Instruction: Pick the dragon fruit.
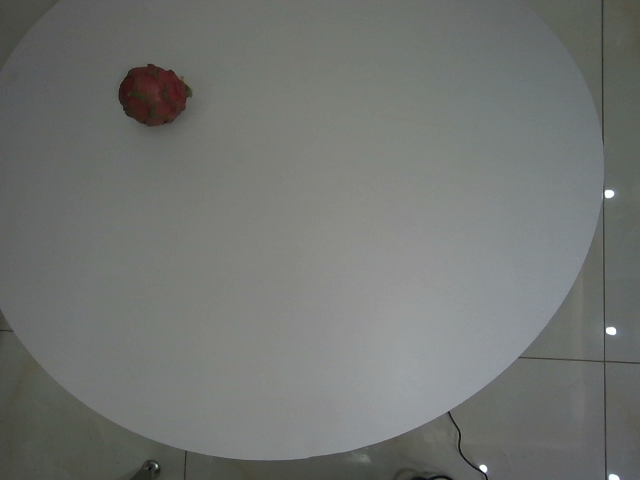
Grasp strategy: vertical